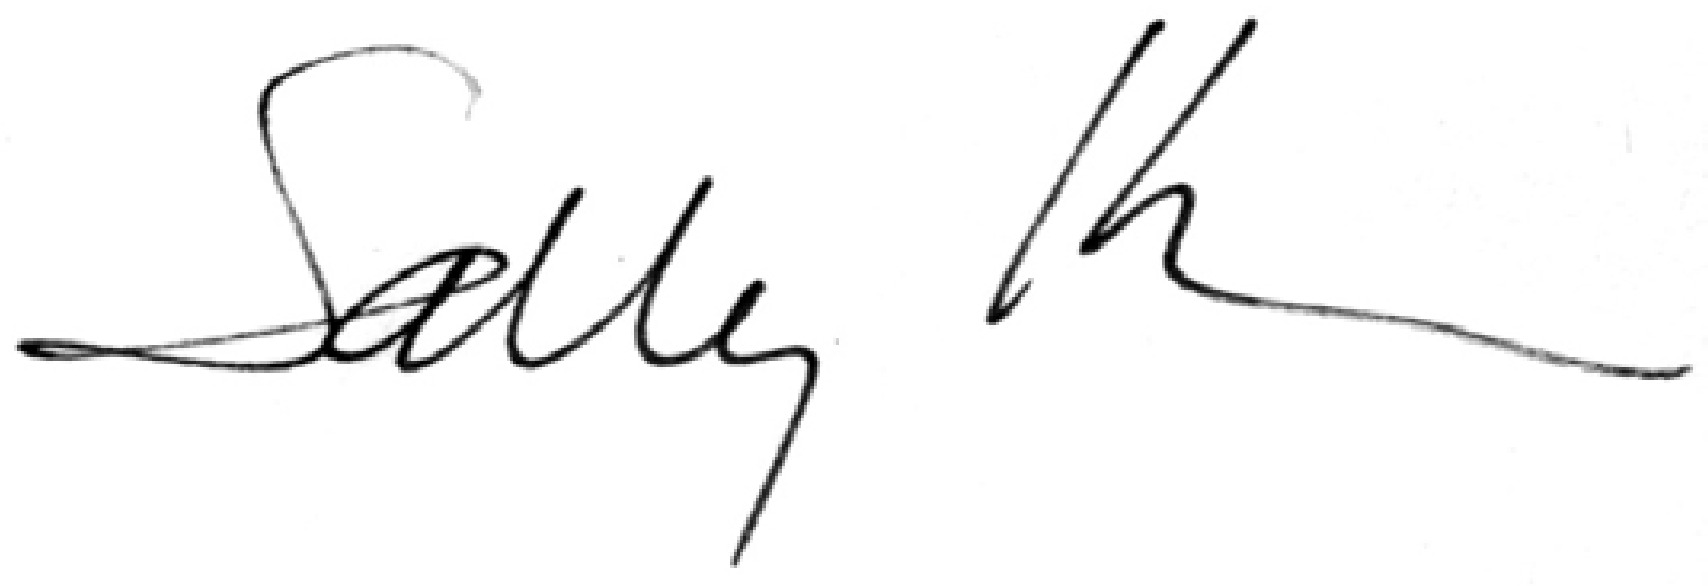
Signature of: sally kornbluth